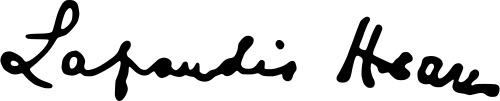
Signature of: lafcadio hearn